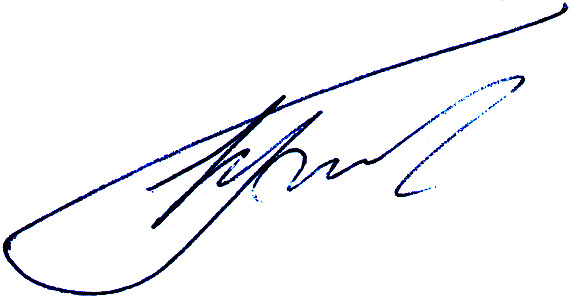
Signature of: nikolay bogdanov